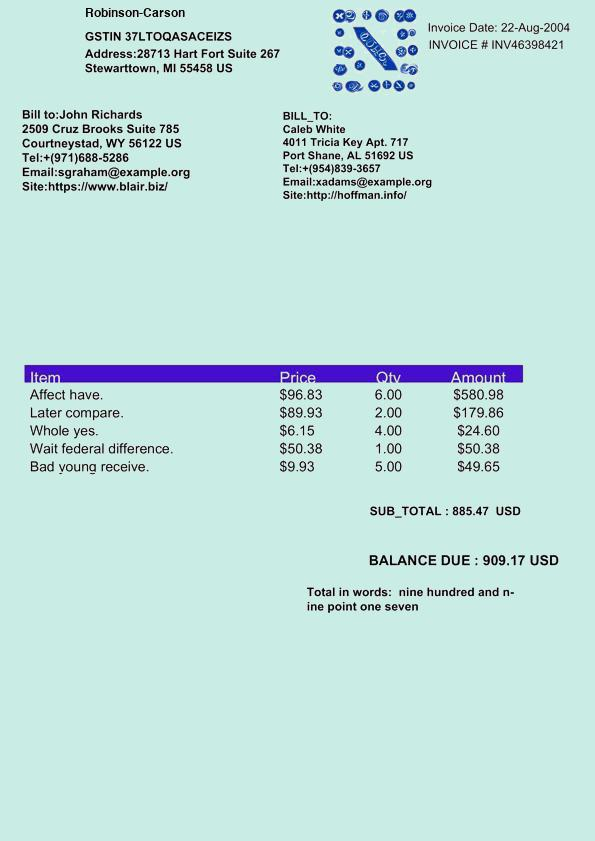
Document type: Invoice